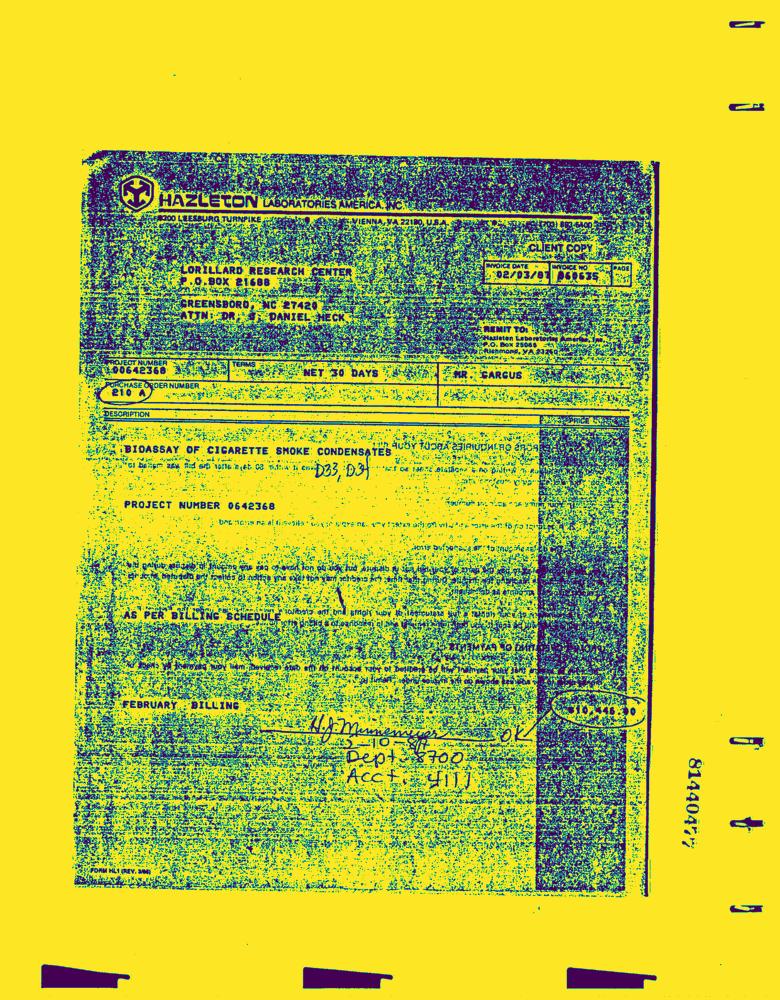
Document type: Invoice-Doc